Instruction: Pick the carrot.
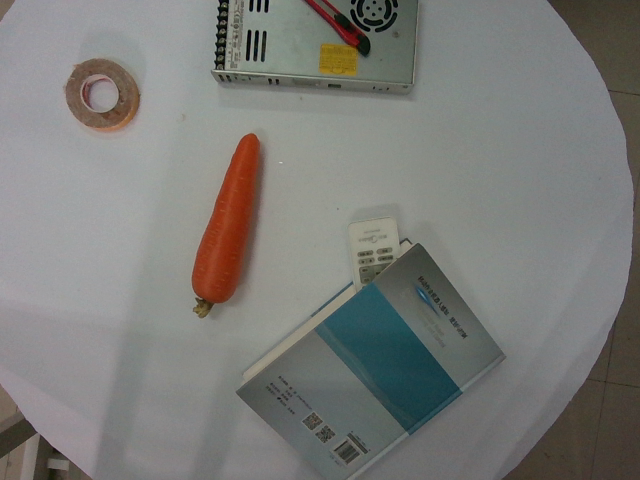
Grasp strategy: vertical